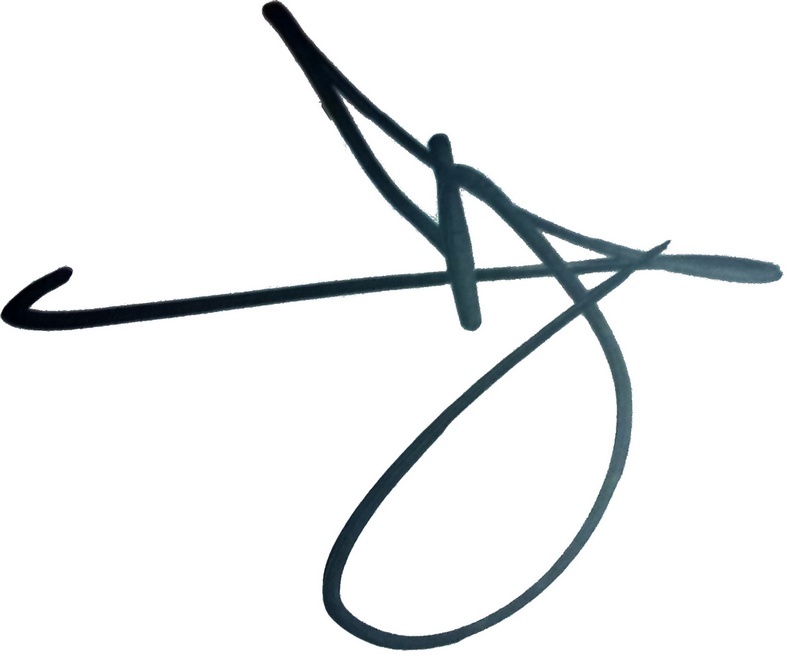
Signature of: tony hung